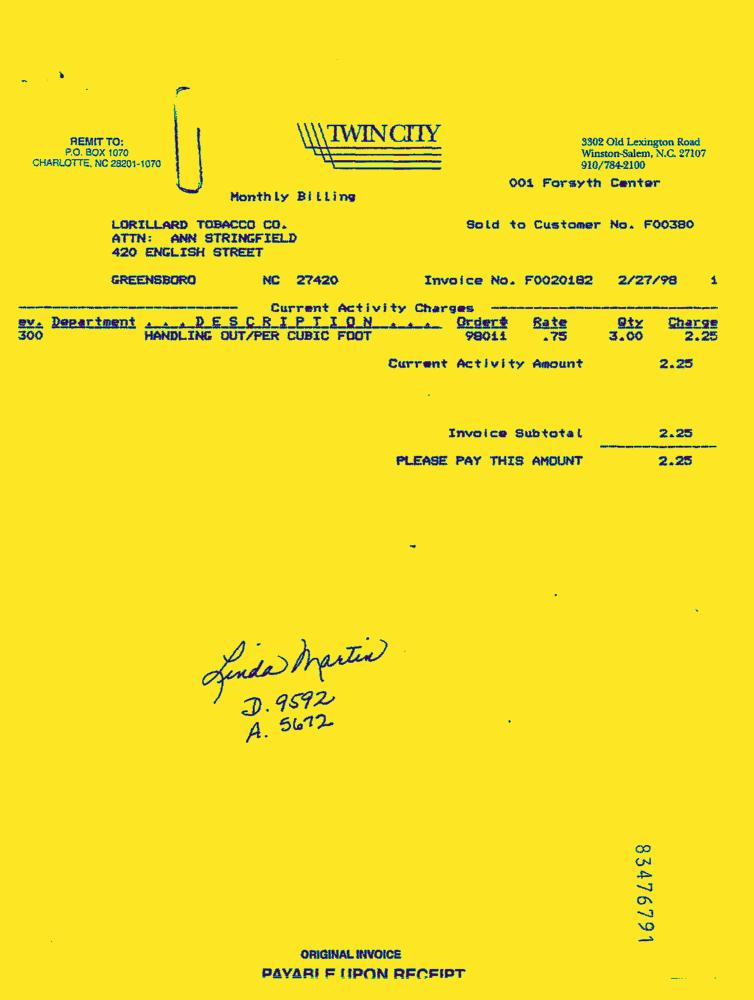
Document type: Invoice-Doc